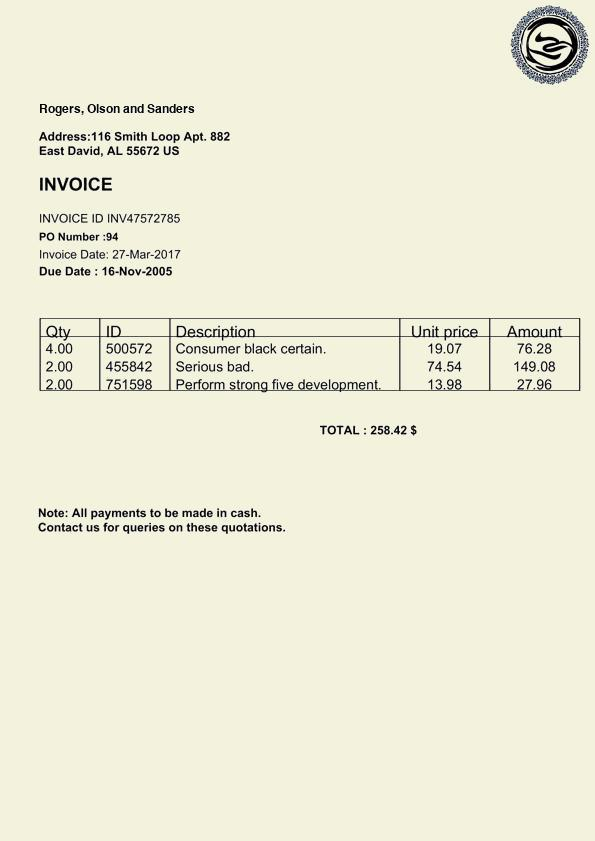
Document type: Invoice